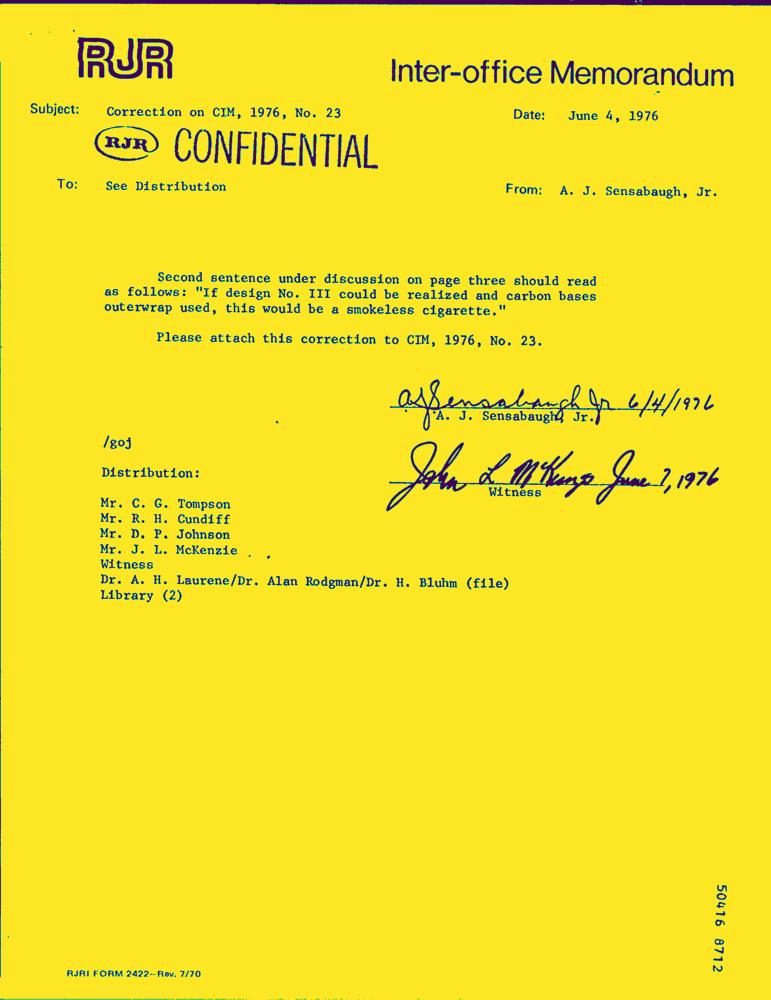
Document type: Letter-Doc